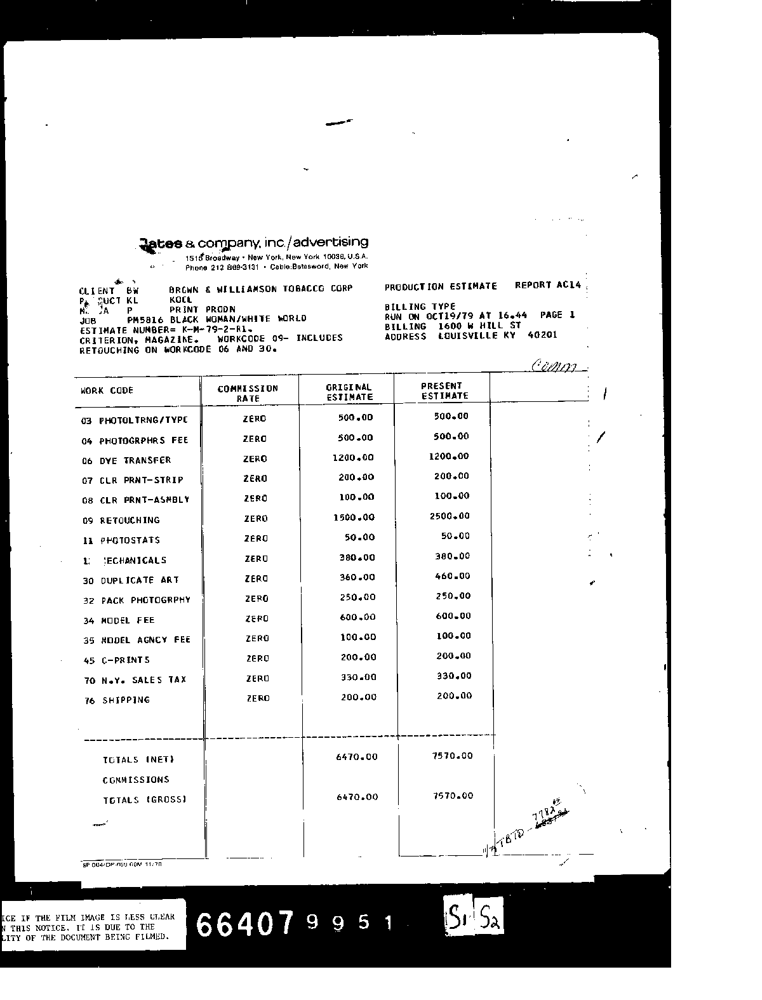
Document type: Invoice